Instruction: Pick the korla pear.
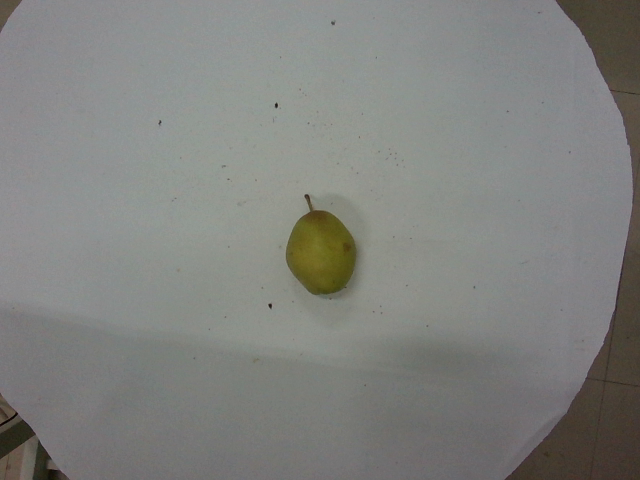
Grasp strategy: vertical